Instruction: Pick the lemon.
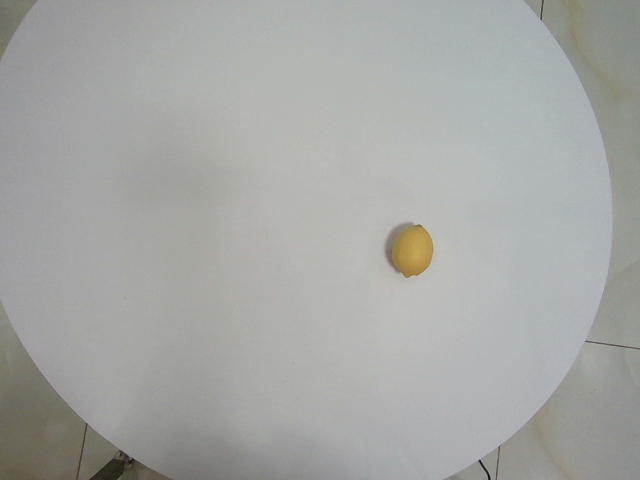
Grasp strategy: vertical